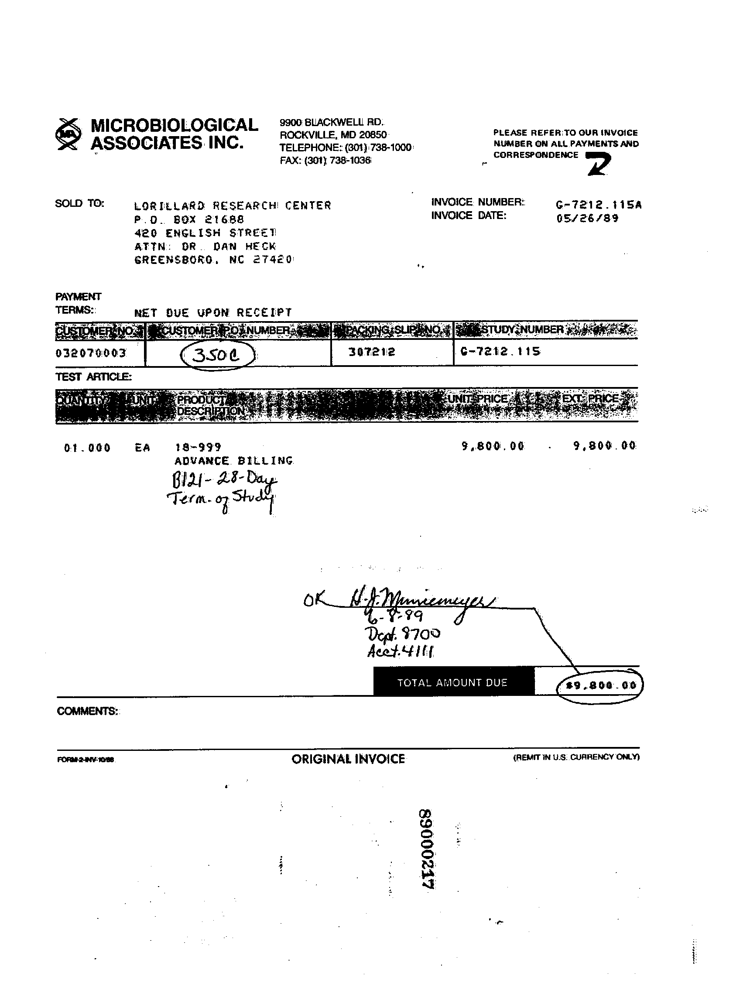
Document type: Invoice